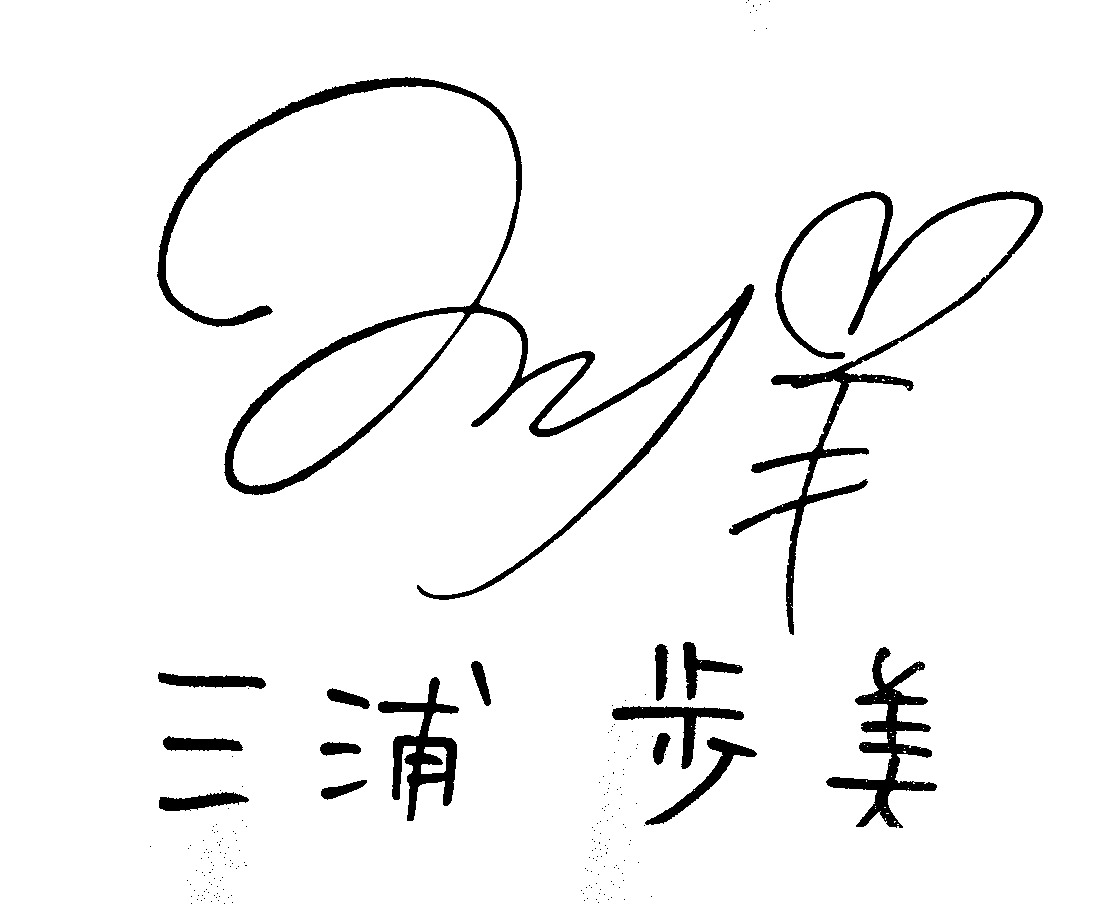
Signature of: ayumi miura